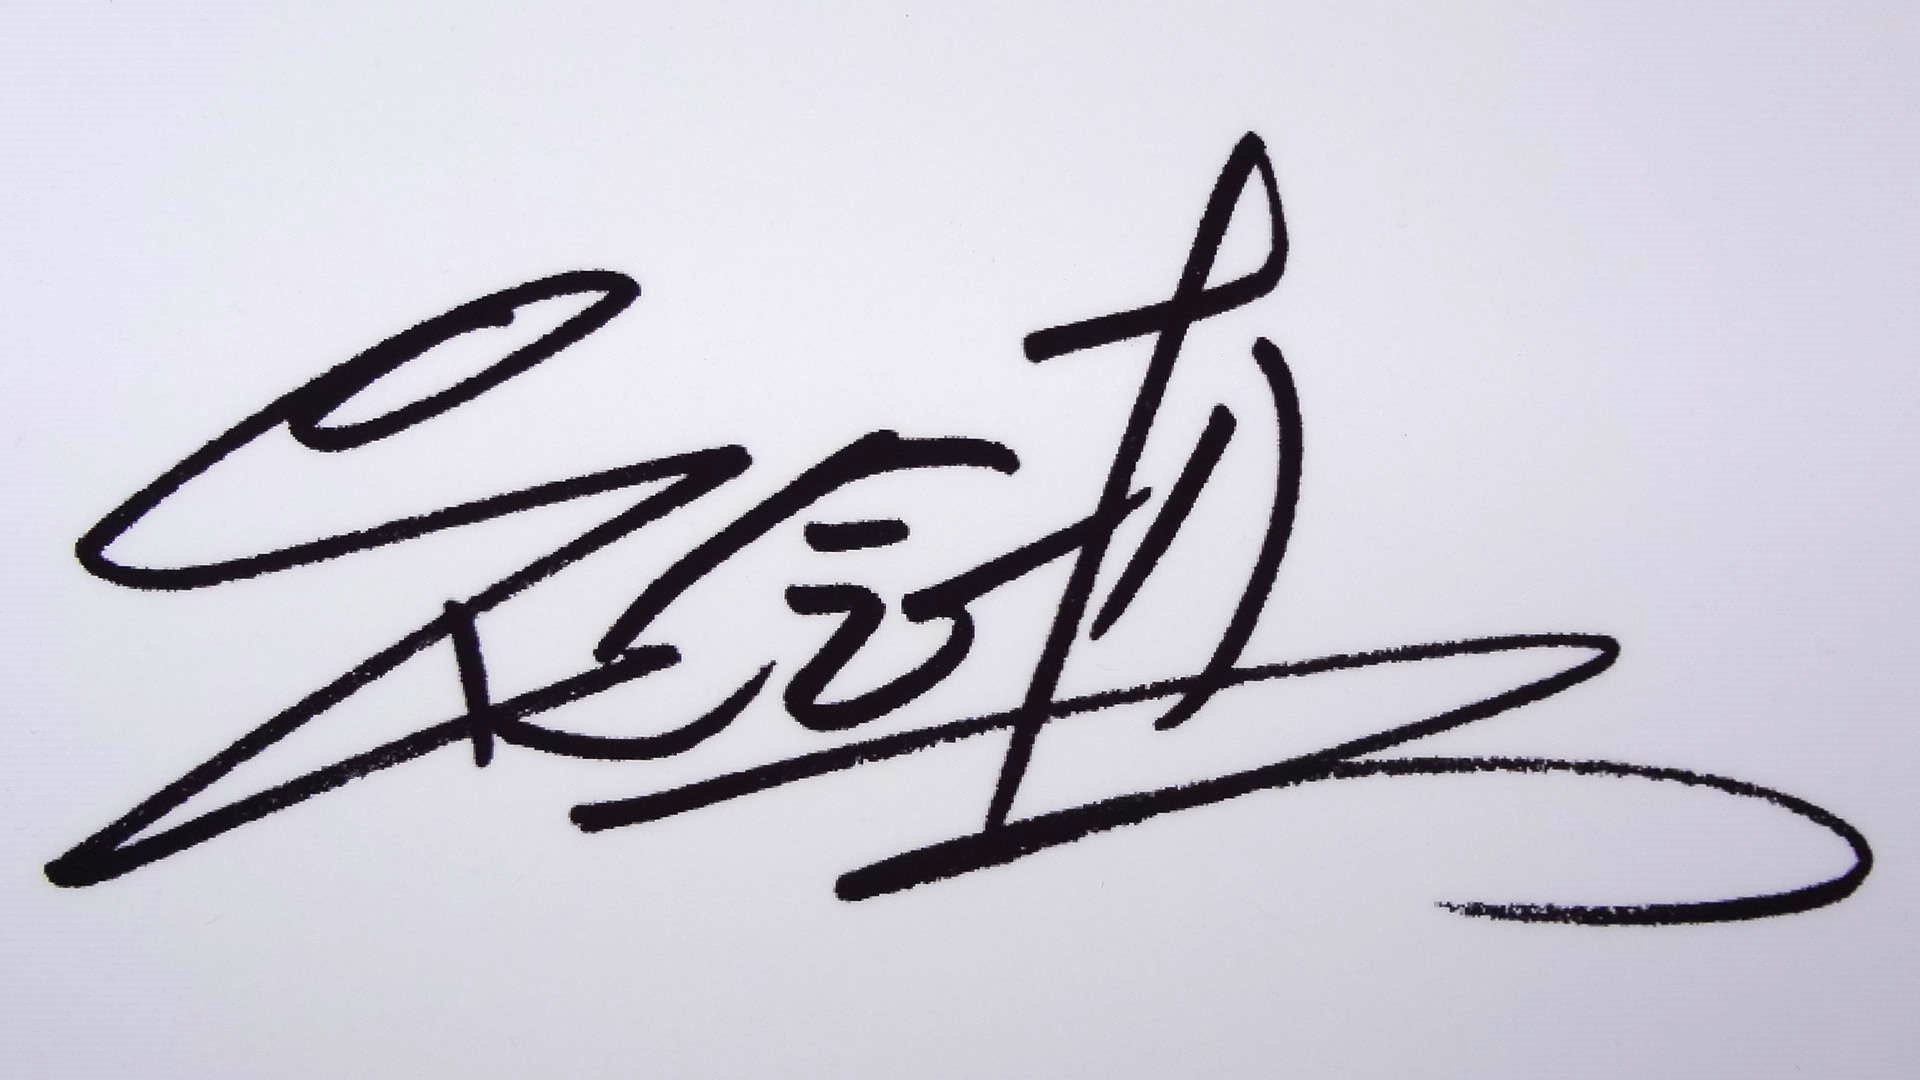
Signature of: wu nien jen